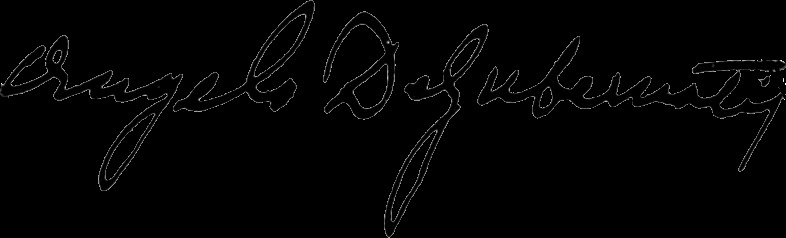
Signature of: angelo de gubernatis